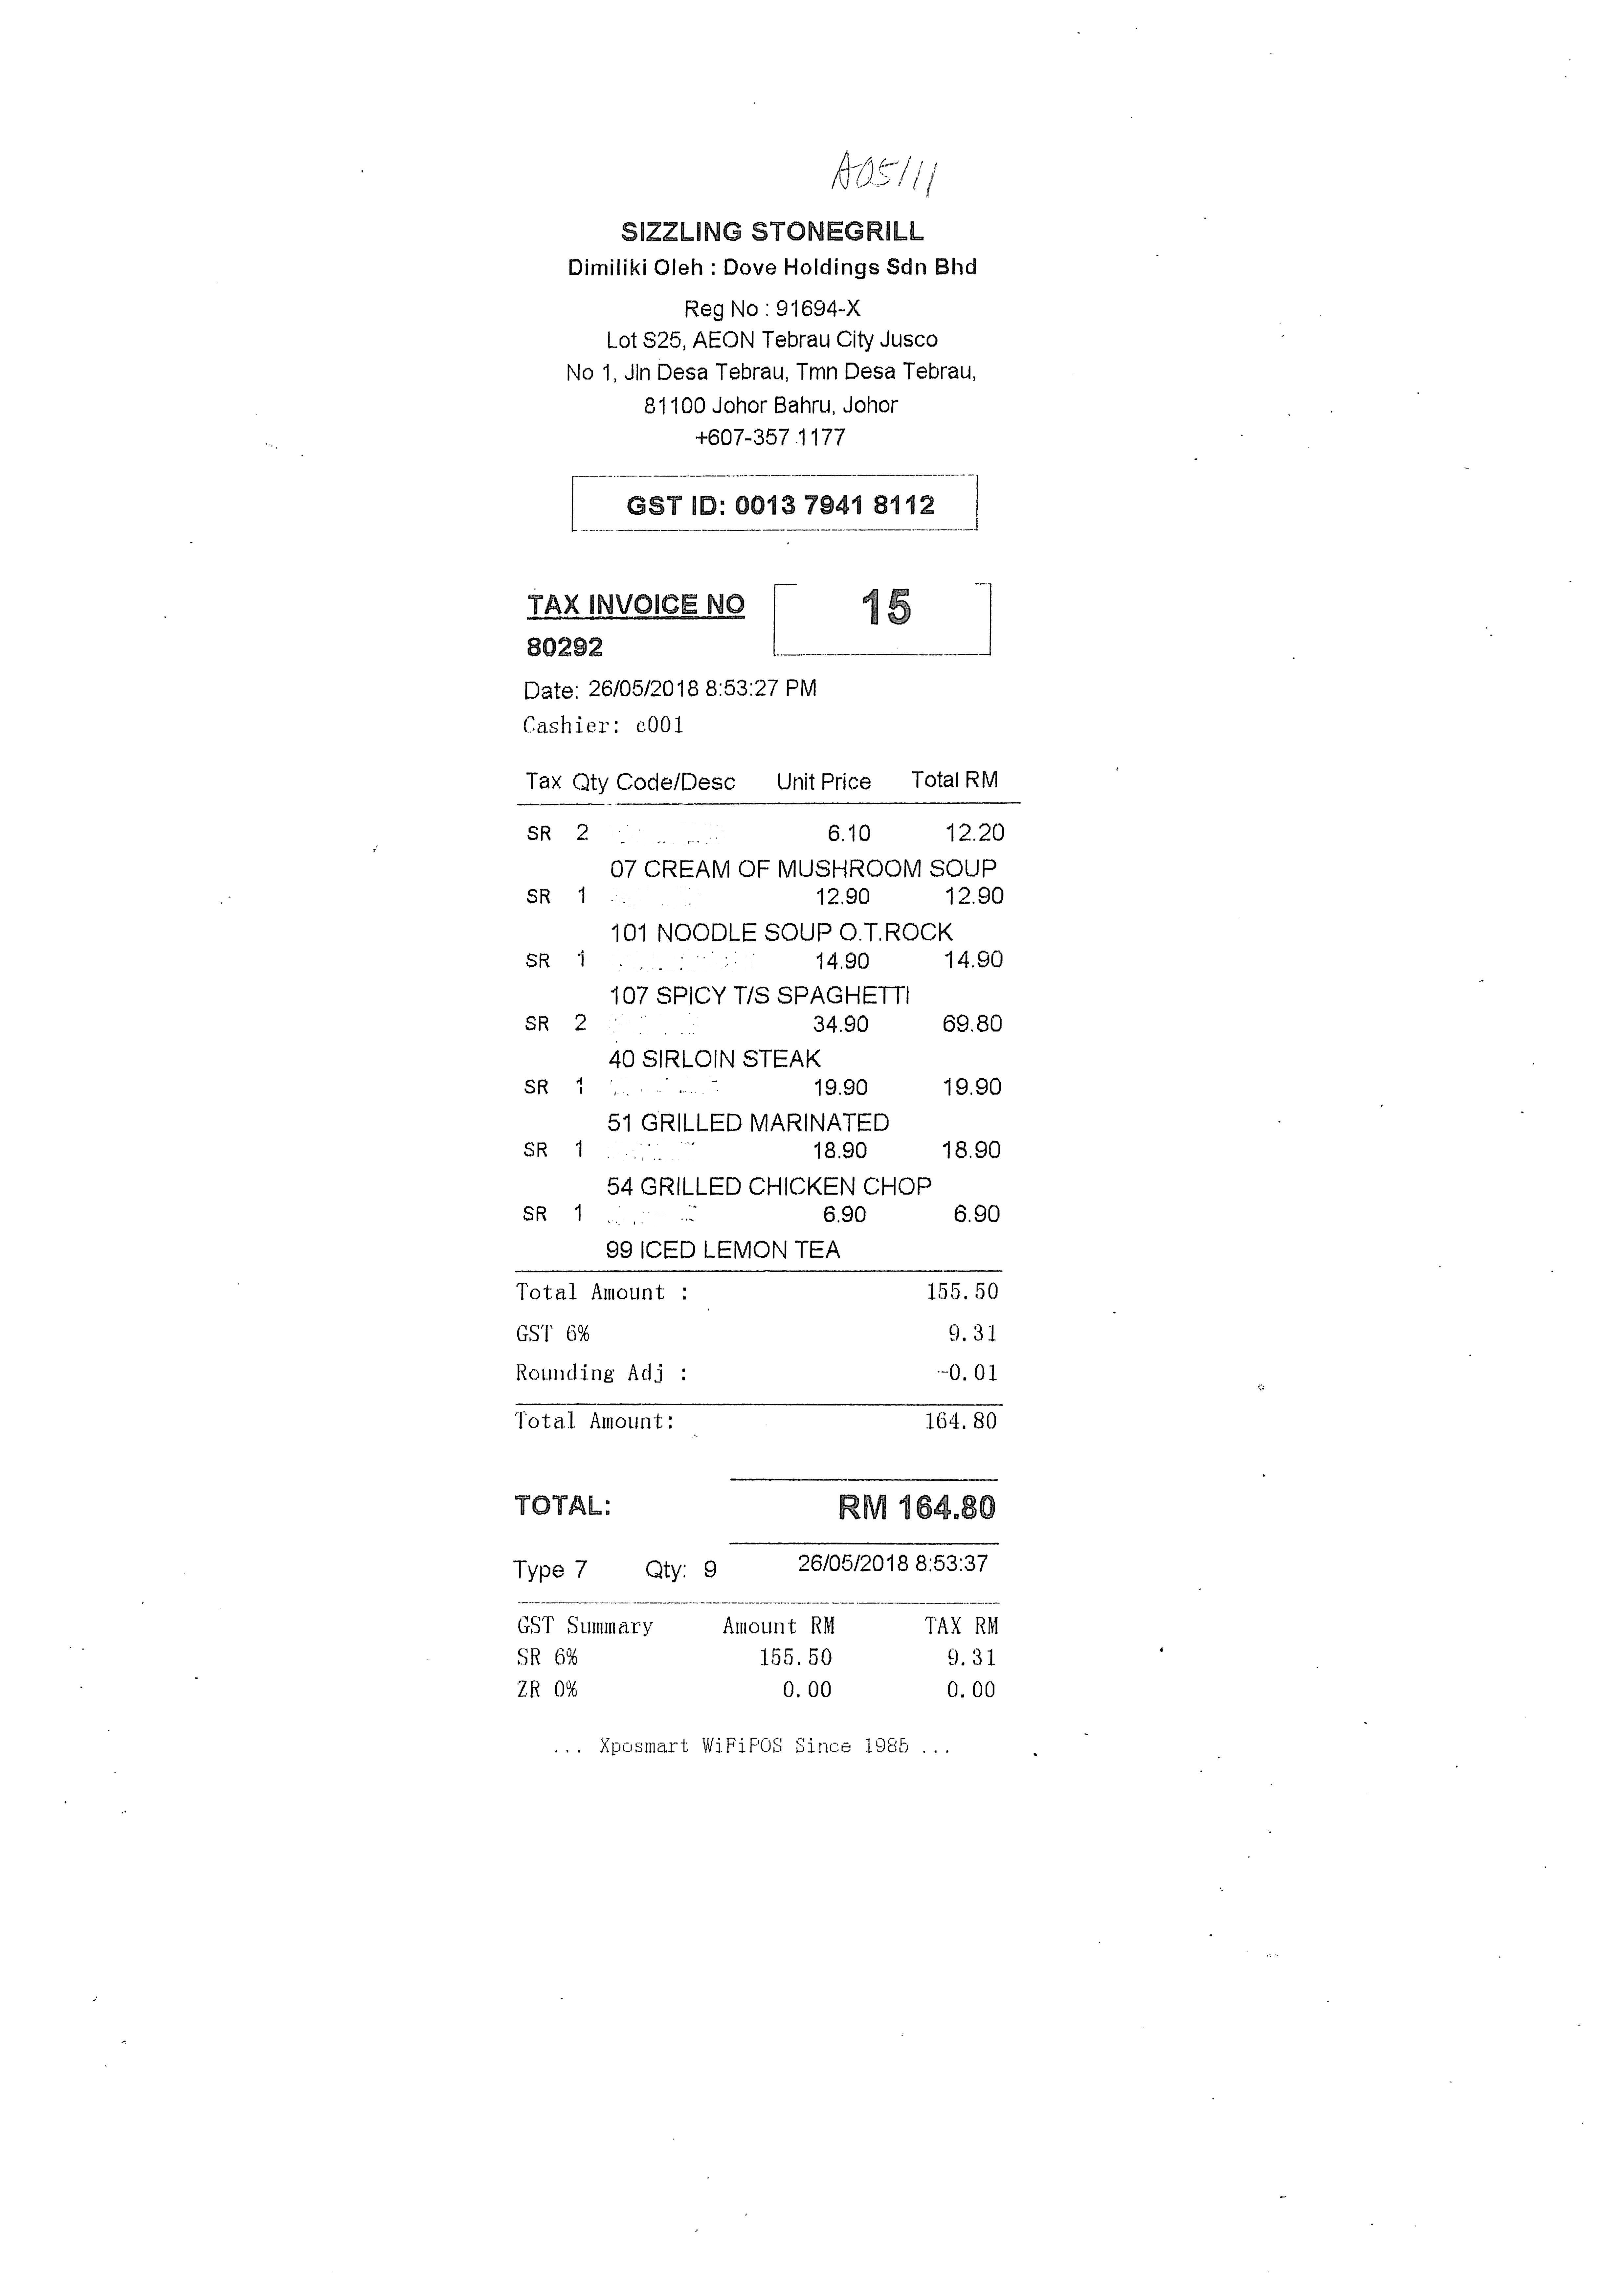
SIZZLING STONEGRILL
DIMILIKI OLEH : DOVE HOLDINGS SDN BHD
REG NO : 91694-X
LOT S25, AEON TEBRAU CITY JUSCO
NO 1, JLN DESA TEBRAU, TMN DESA TEBRAU,
81100 JOHOR BAHRU, JOHOR
+607-357 1177
GST ID: 0013 7941 8112
TAX INVOICE NO
15
80292
DATE: 26/05/2018 8:53:27 PM
CASHIER: C001
TAX QTY CODE/DESC
UNIT PRICE
TOTAL RM
SR
2
6.10
12.20
07 CREAM OF MUSHROOM SOUP
SR
1
12.90
12.90
101 NOODLE SOUP O.T.ROCK
SR
1
14.90
14.90
107 SPICY T/S SPAGHETTI
SR
2
34.90
69.80
40 SIRLOIN STEAK
SR
1
19.90
19.90
51 GRILLED MARINATED
SR
1
18.90
18.90
54 GRILLED CHICKEN CHOP
SR
1
6.90
6.90
99 ICED LEMON TEA
TOTAL AMOUNT :
155.50
GST 6%
9.31
ROUNDING ADJ :
-0.01
TOTAL AMOUNT:
164.80
TOTAL:
RM 164.80
TYPE 7
QTY: 9
26/05/2018 8:53:37
GST SUMMARY
AMOUNT RM
TAX RM
SR 6%
155.50
9.31
ZR 0%
0.00
0.00
... XPOSMART WIFIPOS SINCE 1985 ...